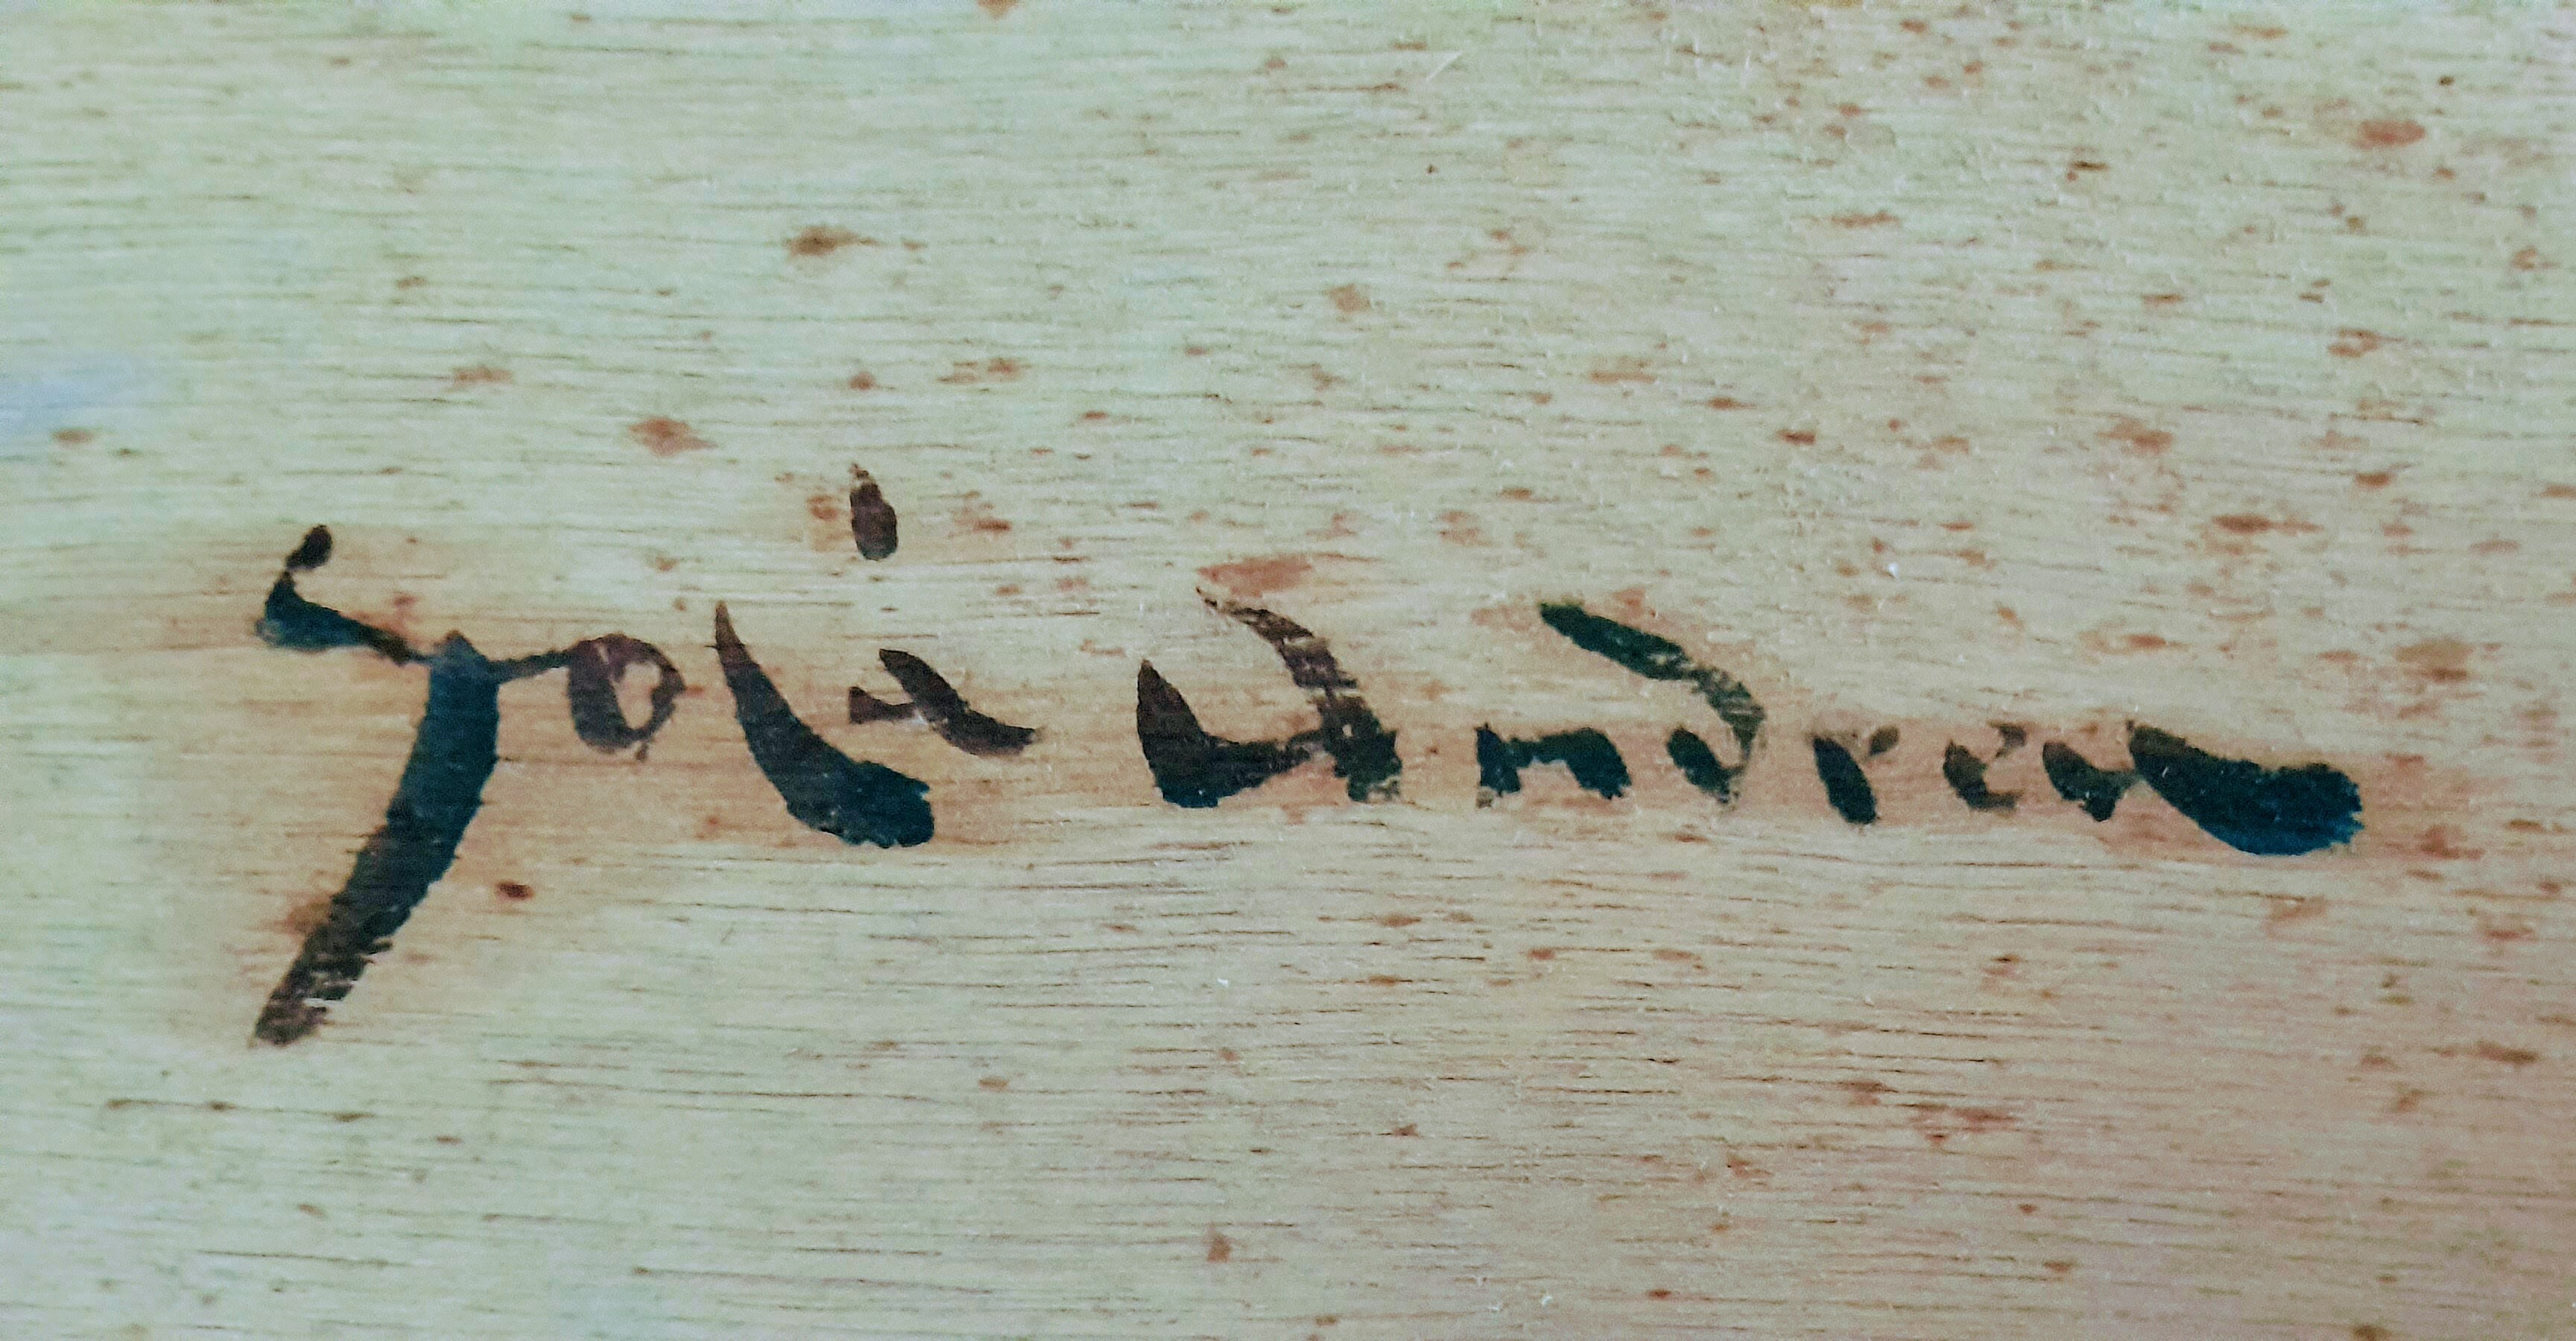
Signature of: josep víctor solà i andreu